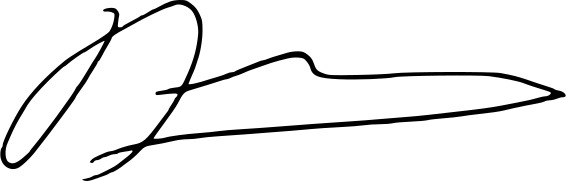
Signature of: bart de wever